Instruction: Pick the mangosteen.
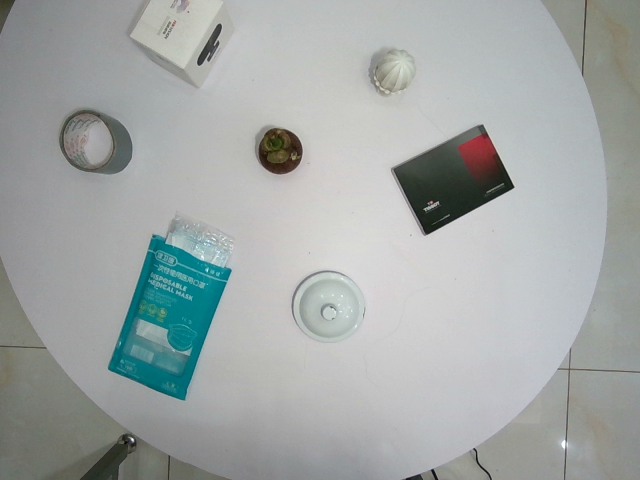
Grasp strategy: vertical